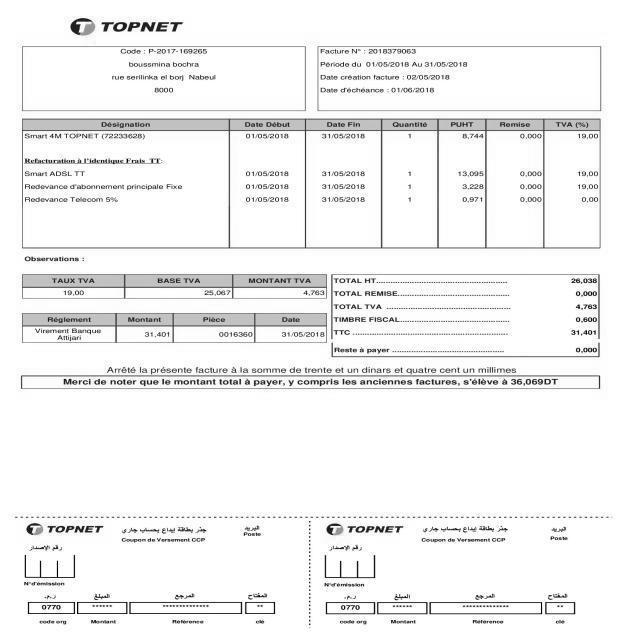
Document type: Invoice